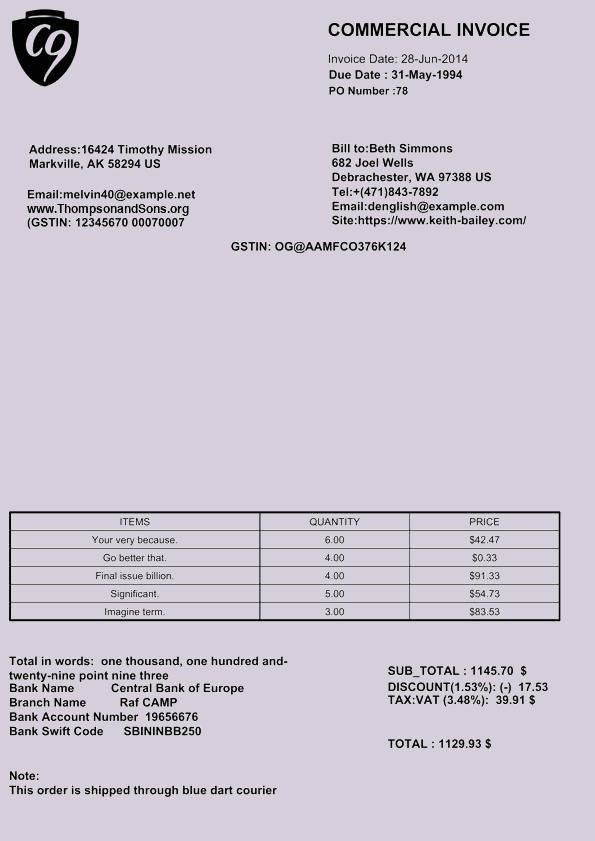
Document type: Invoice